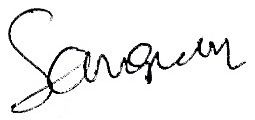
Signature of: sangram keshari senapati